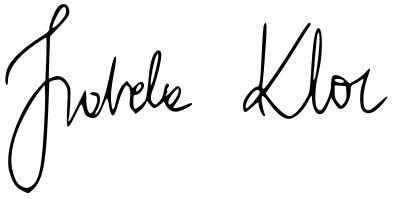
Signature of: izabela kloc